Question: What might the diagnosis be?
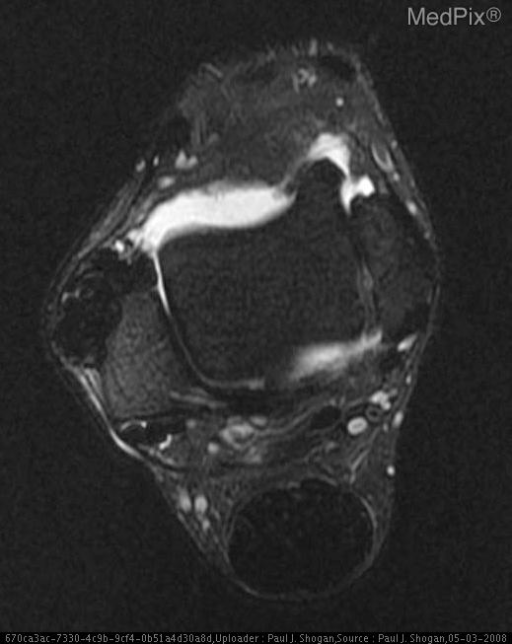
Answer: The possible diagnosis includes Achilles Tendonitis
Partial Achilles tendon tear
Gout
Neoplasms of the Achilles tendon.
Achilles’-Tendon Xanthoma.